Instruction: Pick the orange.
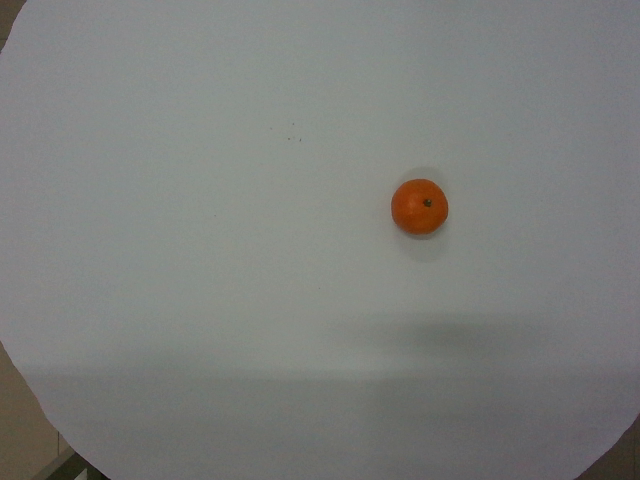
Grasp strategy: vertical